Question: How is the property described in the document?
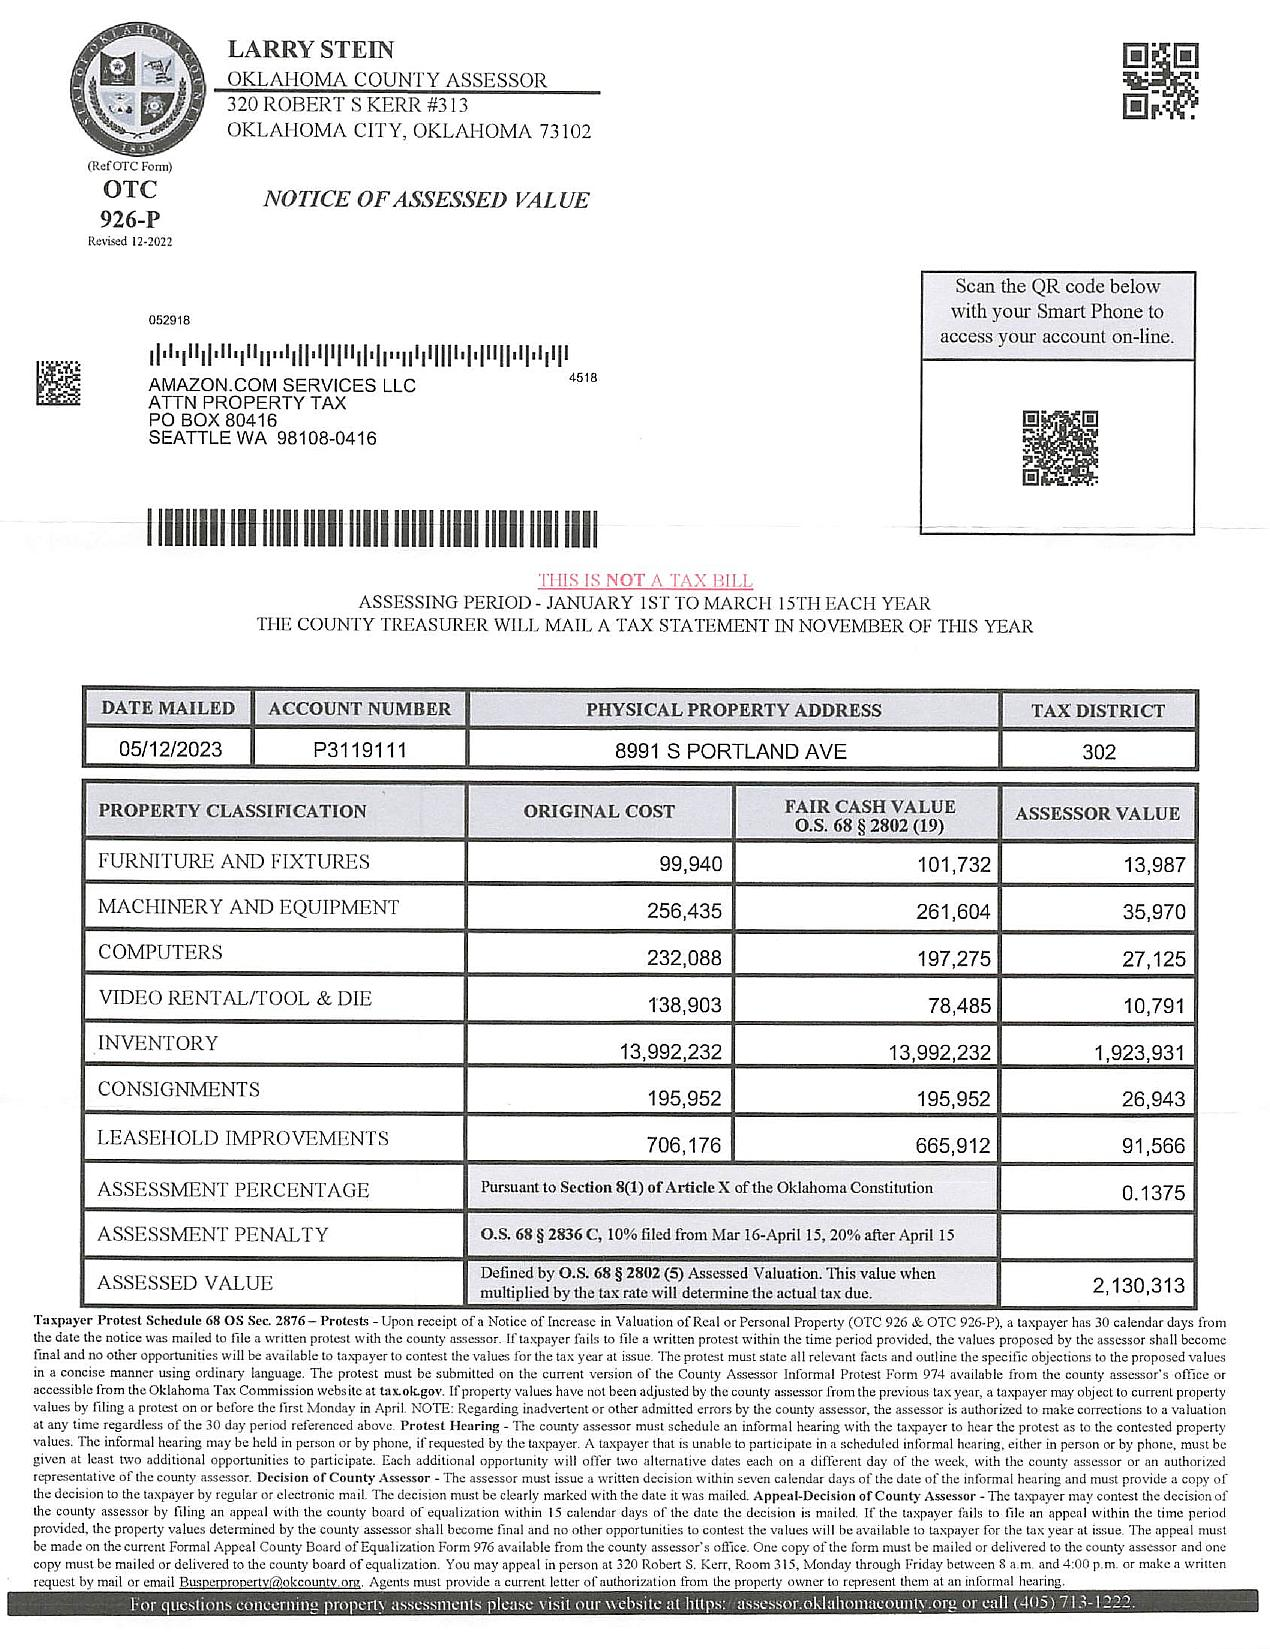
Answer: "FURNITURE AND FIXTURES, MACHINERY AND EQUIPMENT, COMPUTERS, VIDEO RENTAL/TOOL & DIE, INVENTORY, CONSIGNMENTS, LEASEHOLD IMPROVEMENTS"